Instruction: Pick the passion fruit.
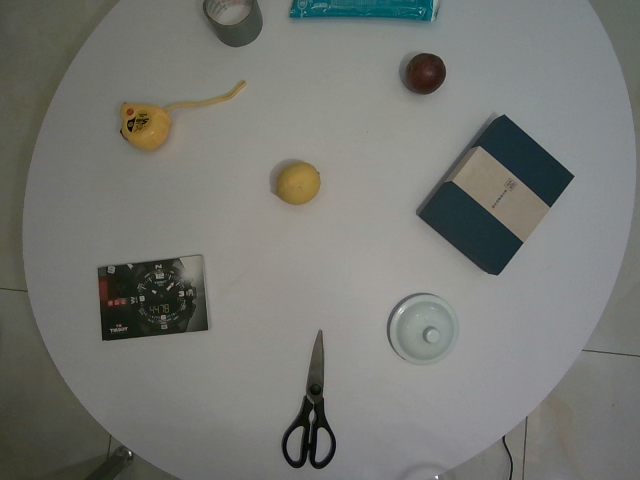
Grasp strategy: vertical